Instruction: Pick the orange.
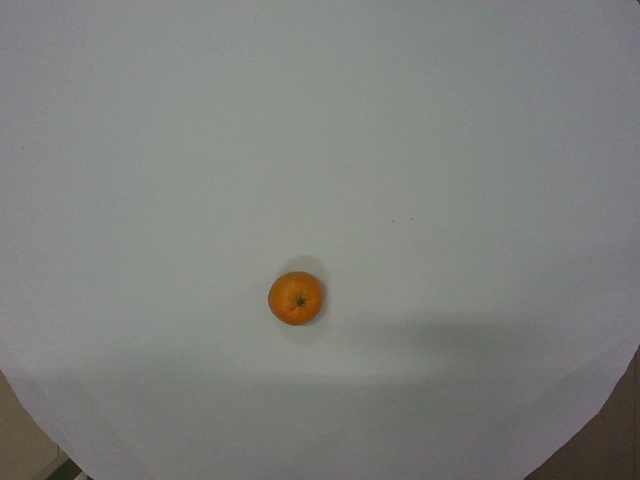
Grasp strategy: vertical